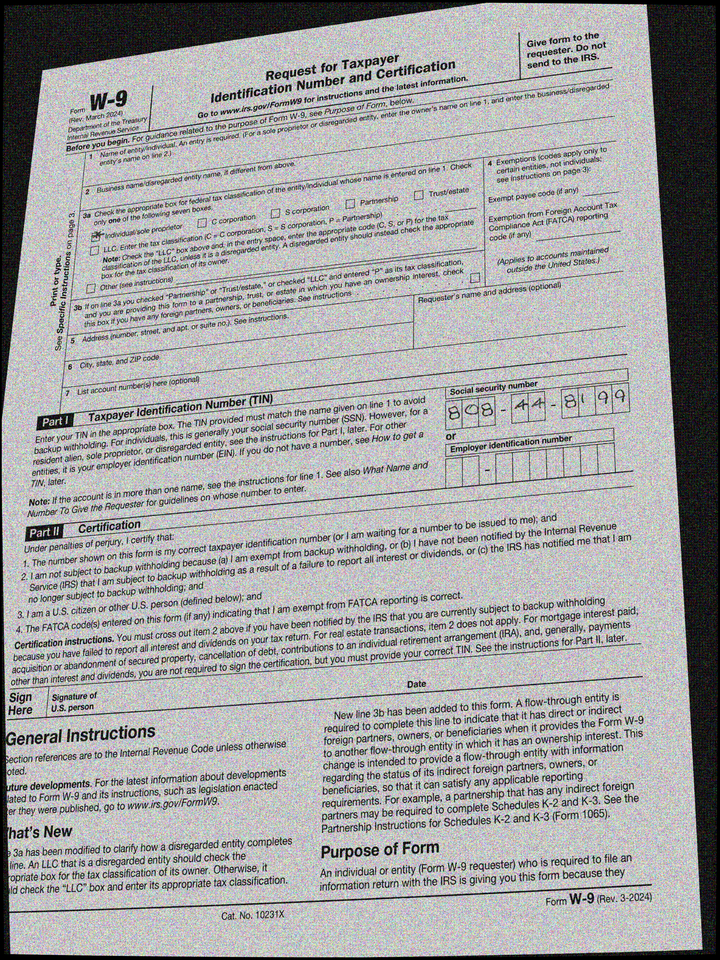
cbx: yes
ssn: 808448199